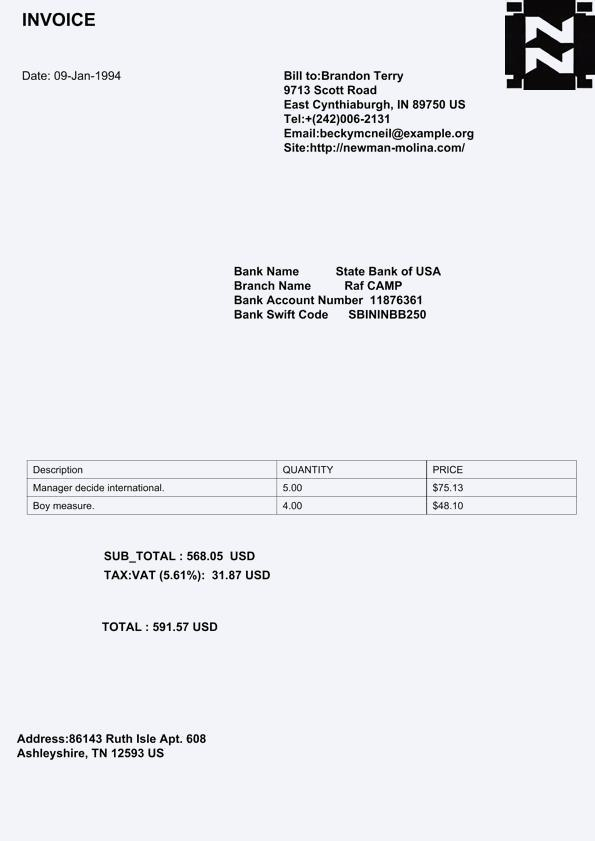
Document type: Invoice